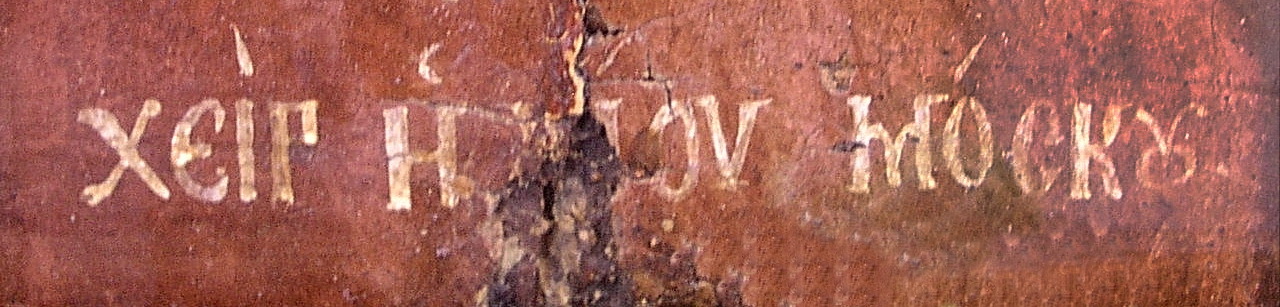
Signature of: elias moskos